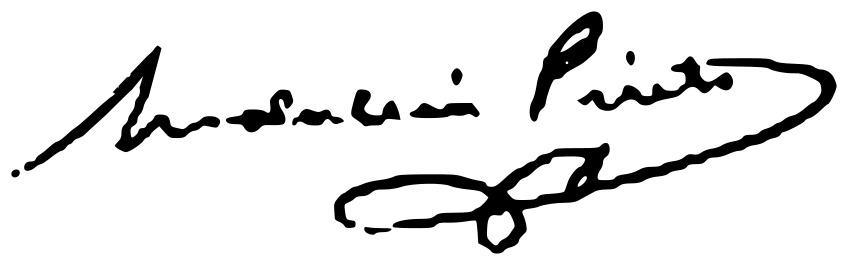
Signature of: indalecio prieto